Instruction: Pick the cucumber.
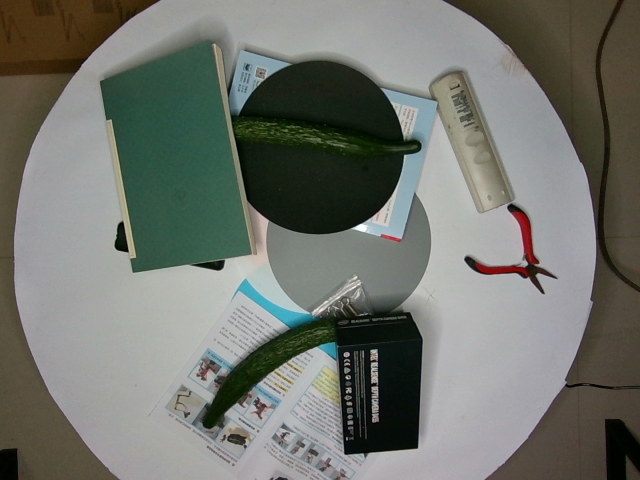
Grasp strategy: vertical